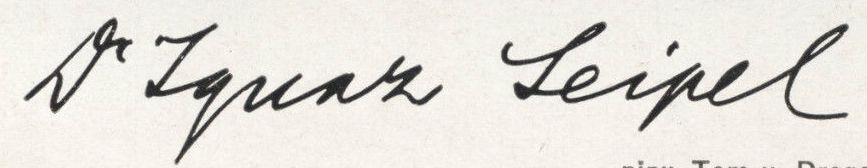
Signature of: ignaz seipel